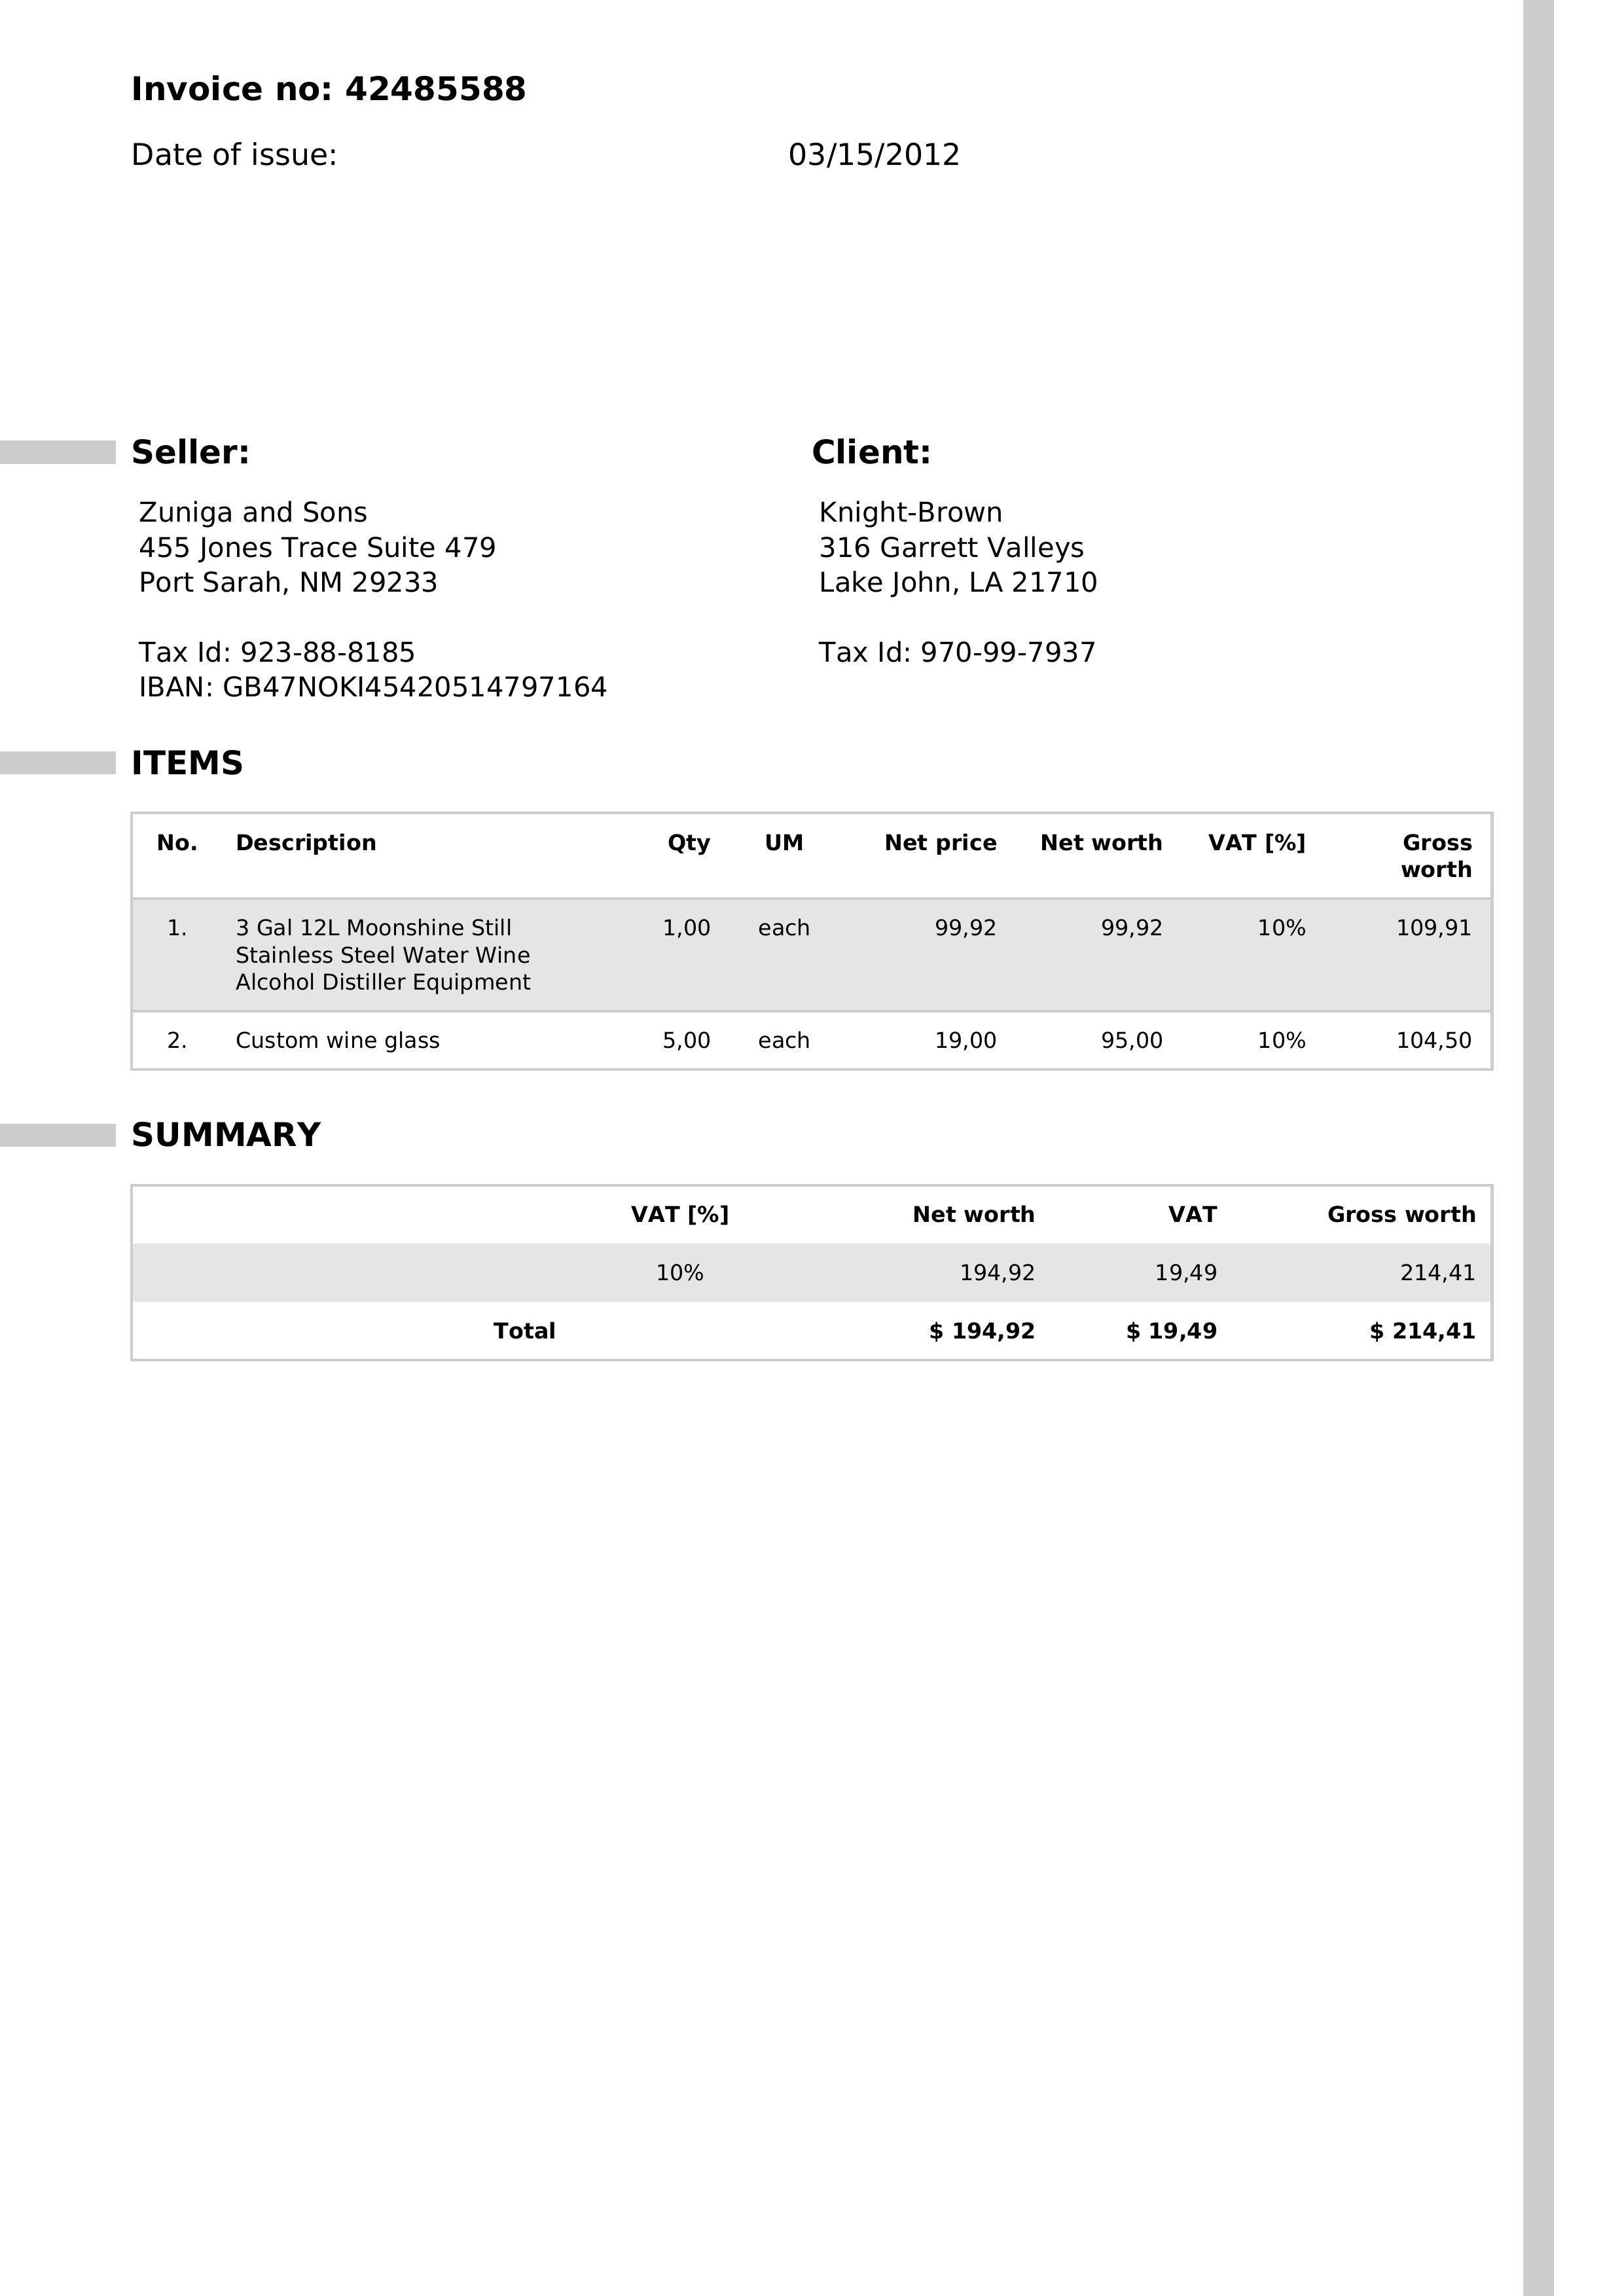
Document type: Invoice